Question: Talk about the condition:
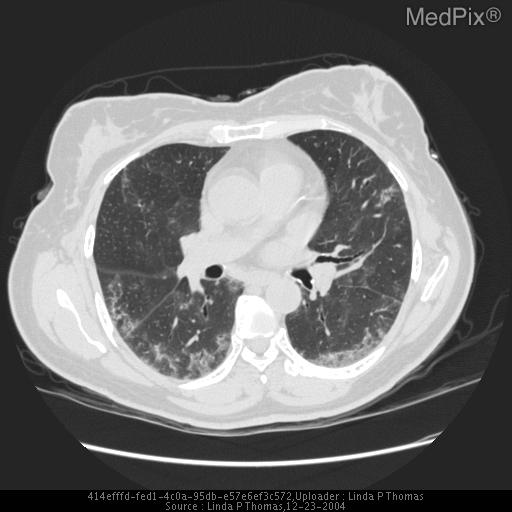
Answer: The disease is discussed as: This is a case of nonspecific interstitial pneumonitis; one of the idiopathic interstitial pneumonias.

Idiopathic interstitial pneumonia refers to a group of disorders that are characterized by inflammation and/or fibrosis affecting the interstitium to a greater extent than the airways or alveoli. This group of disorders is a distinct subset of interstitial lung disease in that a known etiology is not identified.  The idiopathic interstitial pneumonias are classified into groups with similar pathology, disease progression, treatment response and prognosis. The groups include (in decreasing order of incidence): Usual interstitial pneumia (UIP), nonspecific interstitial pneumonitis (NSIP), bronchioloitis obliterans-organizing pneumonia (BOOP), respiratory bronchiolitis-interstitial lung disease (RB-ILD), desquamative interstitial pneumonitis (DIP), lymphocytic interstitial pneumonitis (LIP) and acute interstitial pneumonitis.

Nonspecific interstitial pneumonits (NSIP) is nonclassifiable; meaining it cannot be classified as the other idiopathic interstitial pneumonias.  The patients are typically middle-aged to elderly but tend to be younger than UIP and older than RB-ILD and DIP. NSIP affects females more commonly than males. Presenting symptoms include chronic dry cough, shortness of breath, low-grade fever and malaise.  Chest radiographs may be normal or demonstrate irregular interstitial opacities with or without consolidation. Lung volumes may be normal to slightly decreased.  CT reveals scattered bilateral ground-glass opacities in all patients. Other potential findings include airspace consolidation, linear opacities, bronchial dilatation and mediastinal lymphadenopathy.  A unique feature of NSIP is the lack of honeycombing.

On biopsy there is typically a uniform appearance of interstitial inflammation. Inflammation only and no fibrosis are seen in the majority (48%) with inflammation and fibrosis (38%) and fibrosis only (14%) less common findings.

NSIP has been related to underlying collagen vascular disease, inhalational exposure, severe pneumonia and ARDS. Therapy is based on immunosuppression including steroids and cytotoxic agents. Clinical and radiographic improvement is seen in 50-86% of patients with an 11% overall mortality.